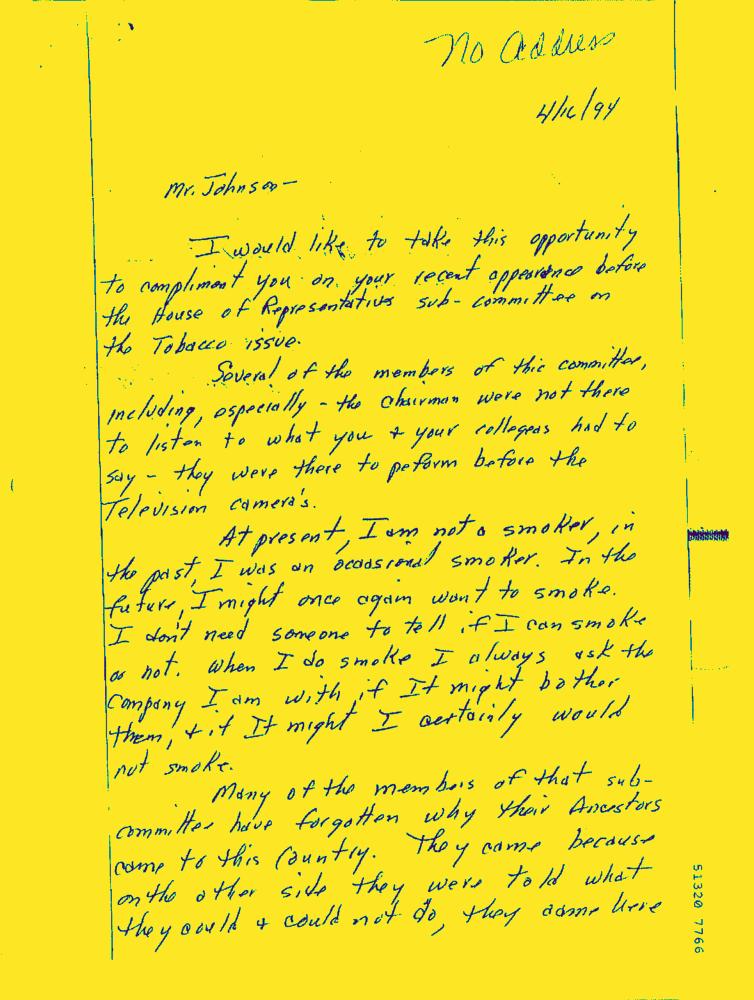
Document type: Hand-Written